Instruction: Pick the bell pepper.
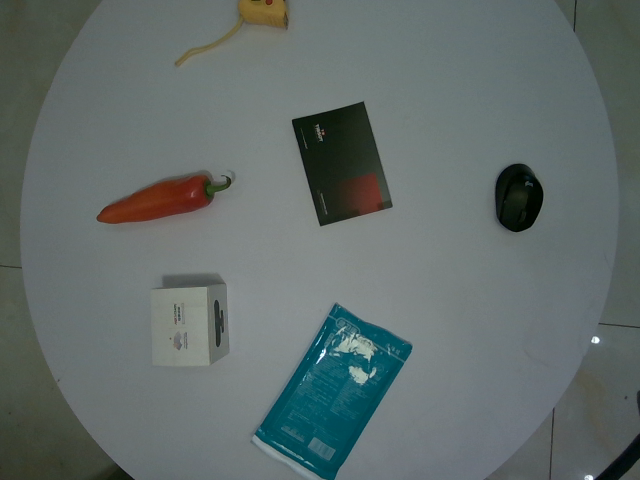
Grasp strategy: vertical